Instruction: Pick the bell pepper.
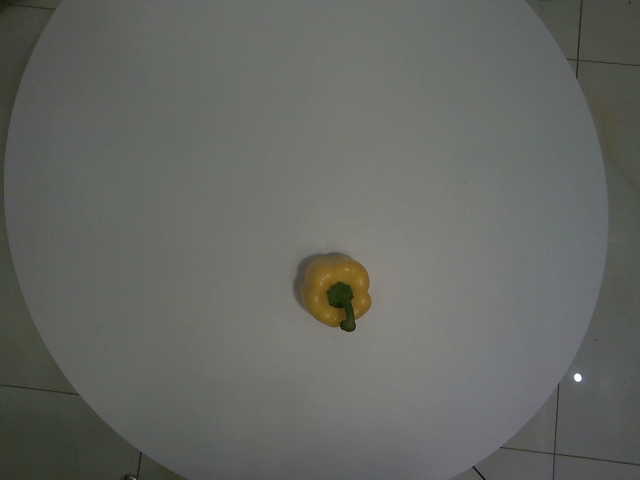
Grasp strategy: vertical